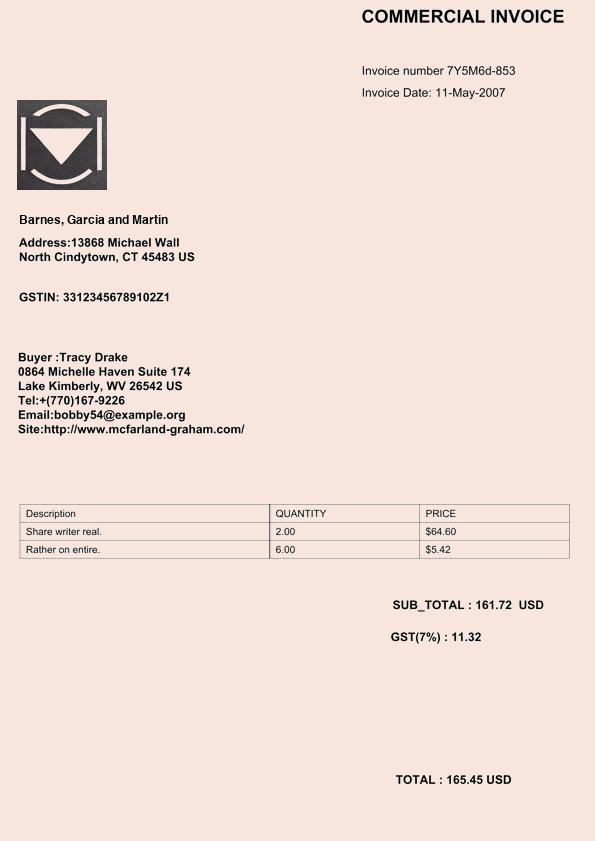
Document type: Invoice